Retrieve the amount in words, amount in figures, name of the payee, date on the cheque, and the bank name from the image.
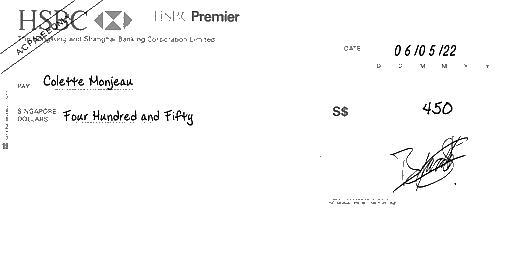
amt_in_words: Four Hundred and Fifty
amt_in_figures: 450
payee_name: Colette Monjeau
bank_name: HSBC
cheque_date: 06/05/22